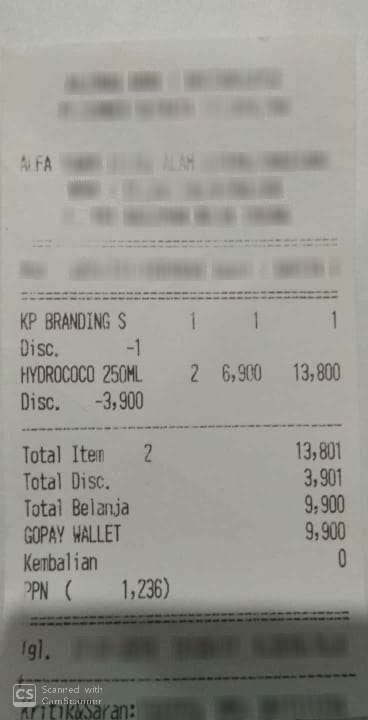
Number of items: 2
Subtotal: 13,801
Tax: ( 1,236)
Total: 9,900
OCR text regions:
text: KP
text: BRANDING
text: S
text: 1
text: 1
text: 1
text: Disc.
text: -1
text: HYDROCOCO
text: 250ML
text: 2
text: 6,900
text: 13,800
text: Disc.
text: -3,900
text: 13,801
text: Total
text: Disc.
text: 3,901
text: PPN
text: (
text: 1,236)
text: Total
text: Belanja
text: 9,900
text: GOPAY
text: WALLET
text: 9,900
text: Kembalian
text: 0
text: Total
text: Item
text: 2